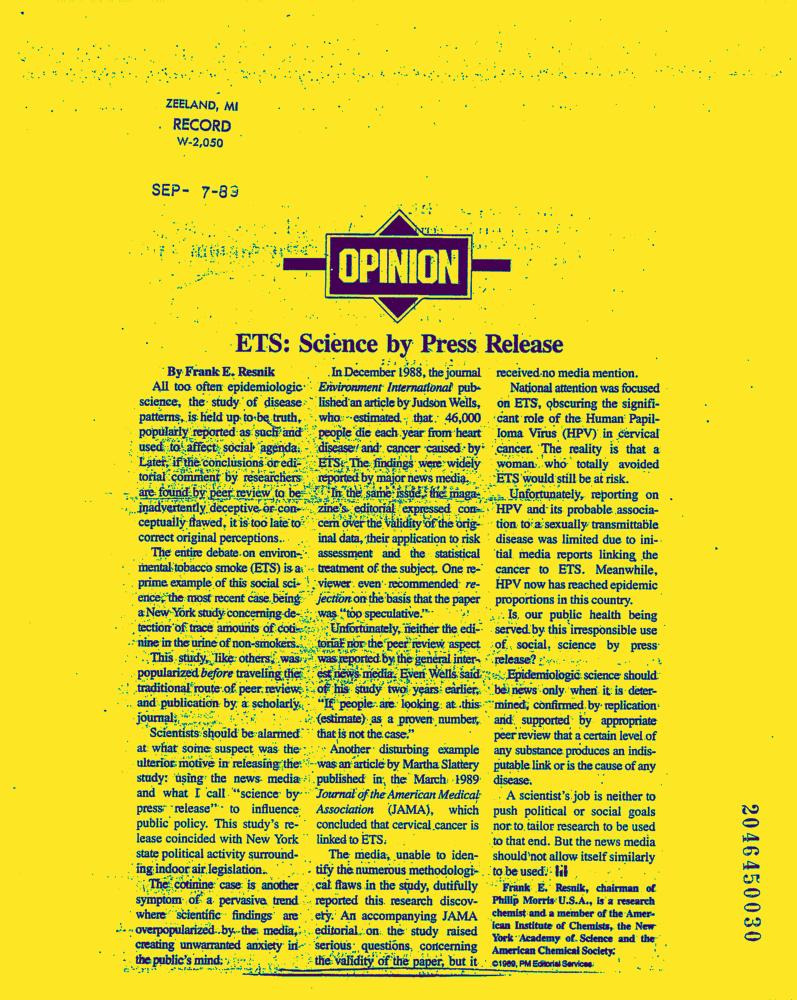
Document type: News-Article